Question: What could the diagnosis suggest?
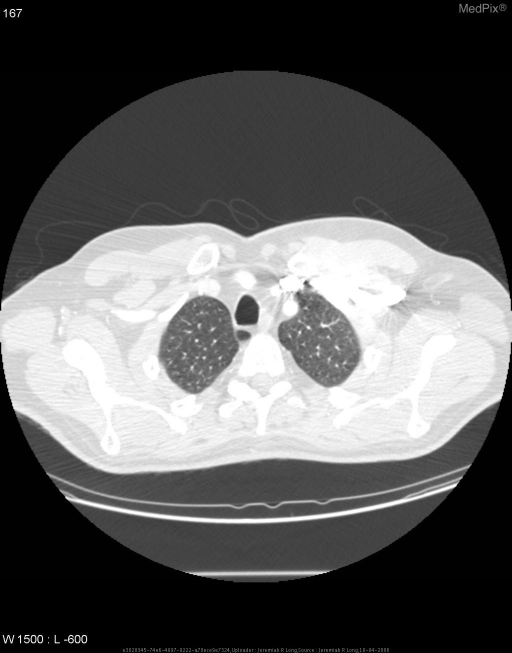
Answer: The possible diagnosis includes Azygous lobe
Focal atelectasis or pleural scarring..